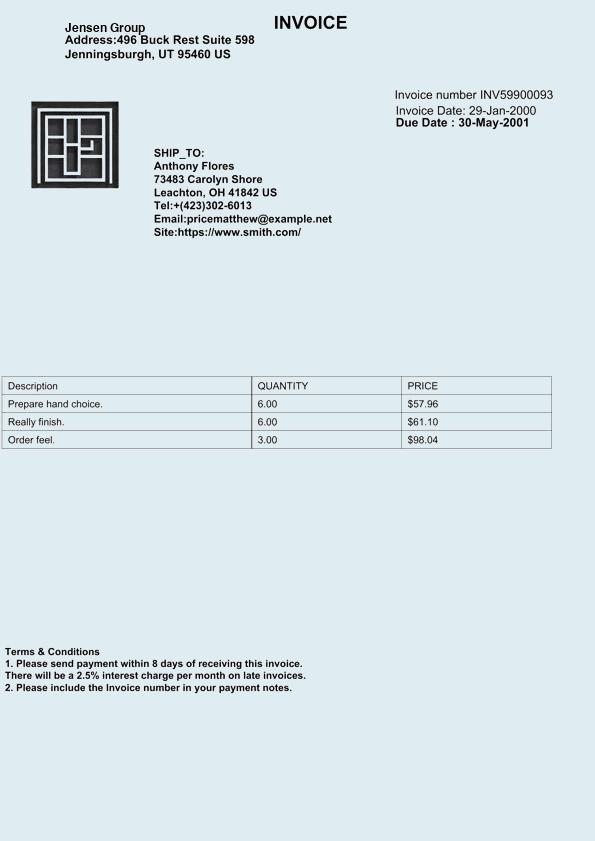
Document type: Invoice